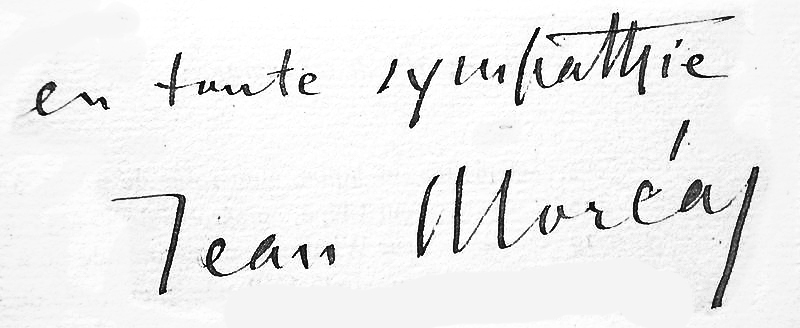
Signature of: jean moréas